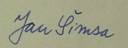
Signature of: jan šimsa